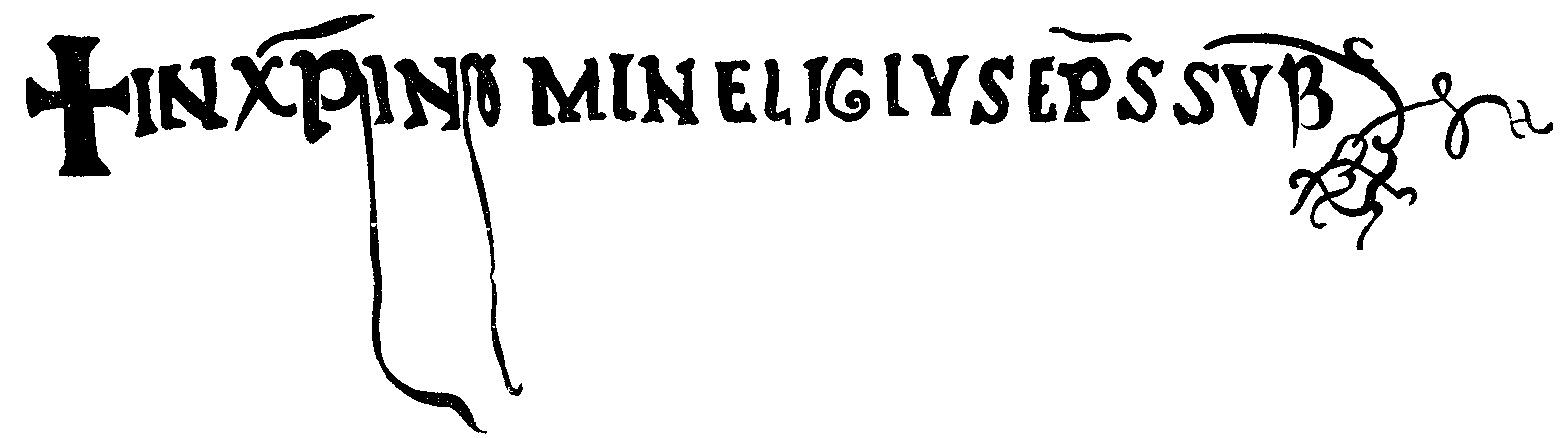
Signature of: eligius